Question: What is the name of the tenant mentioned in the document?
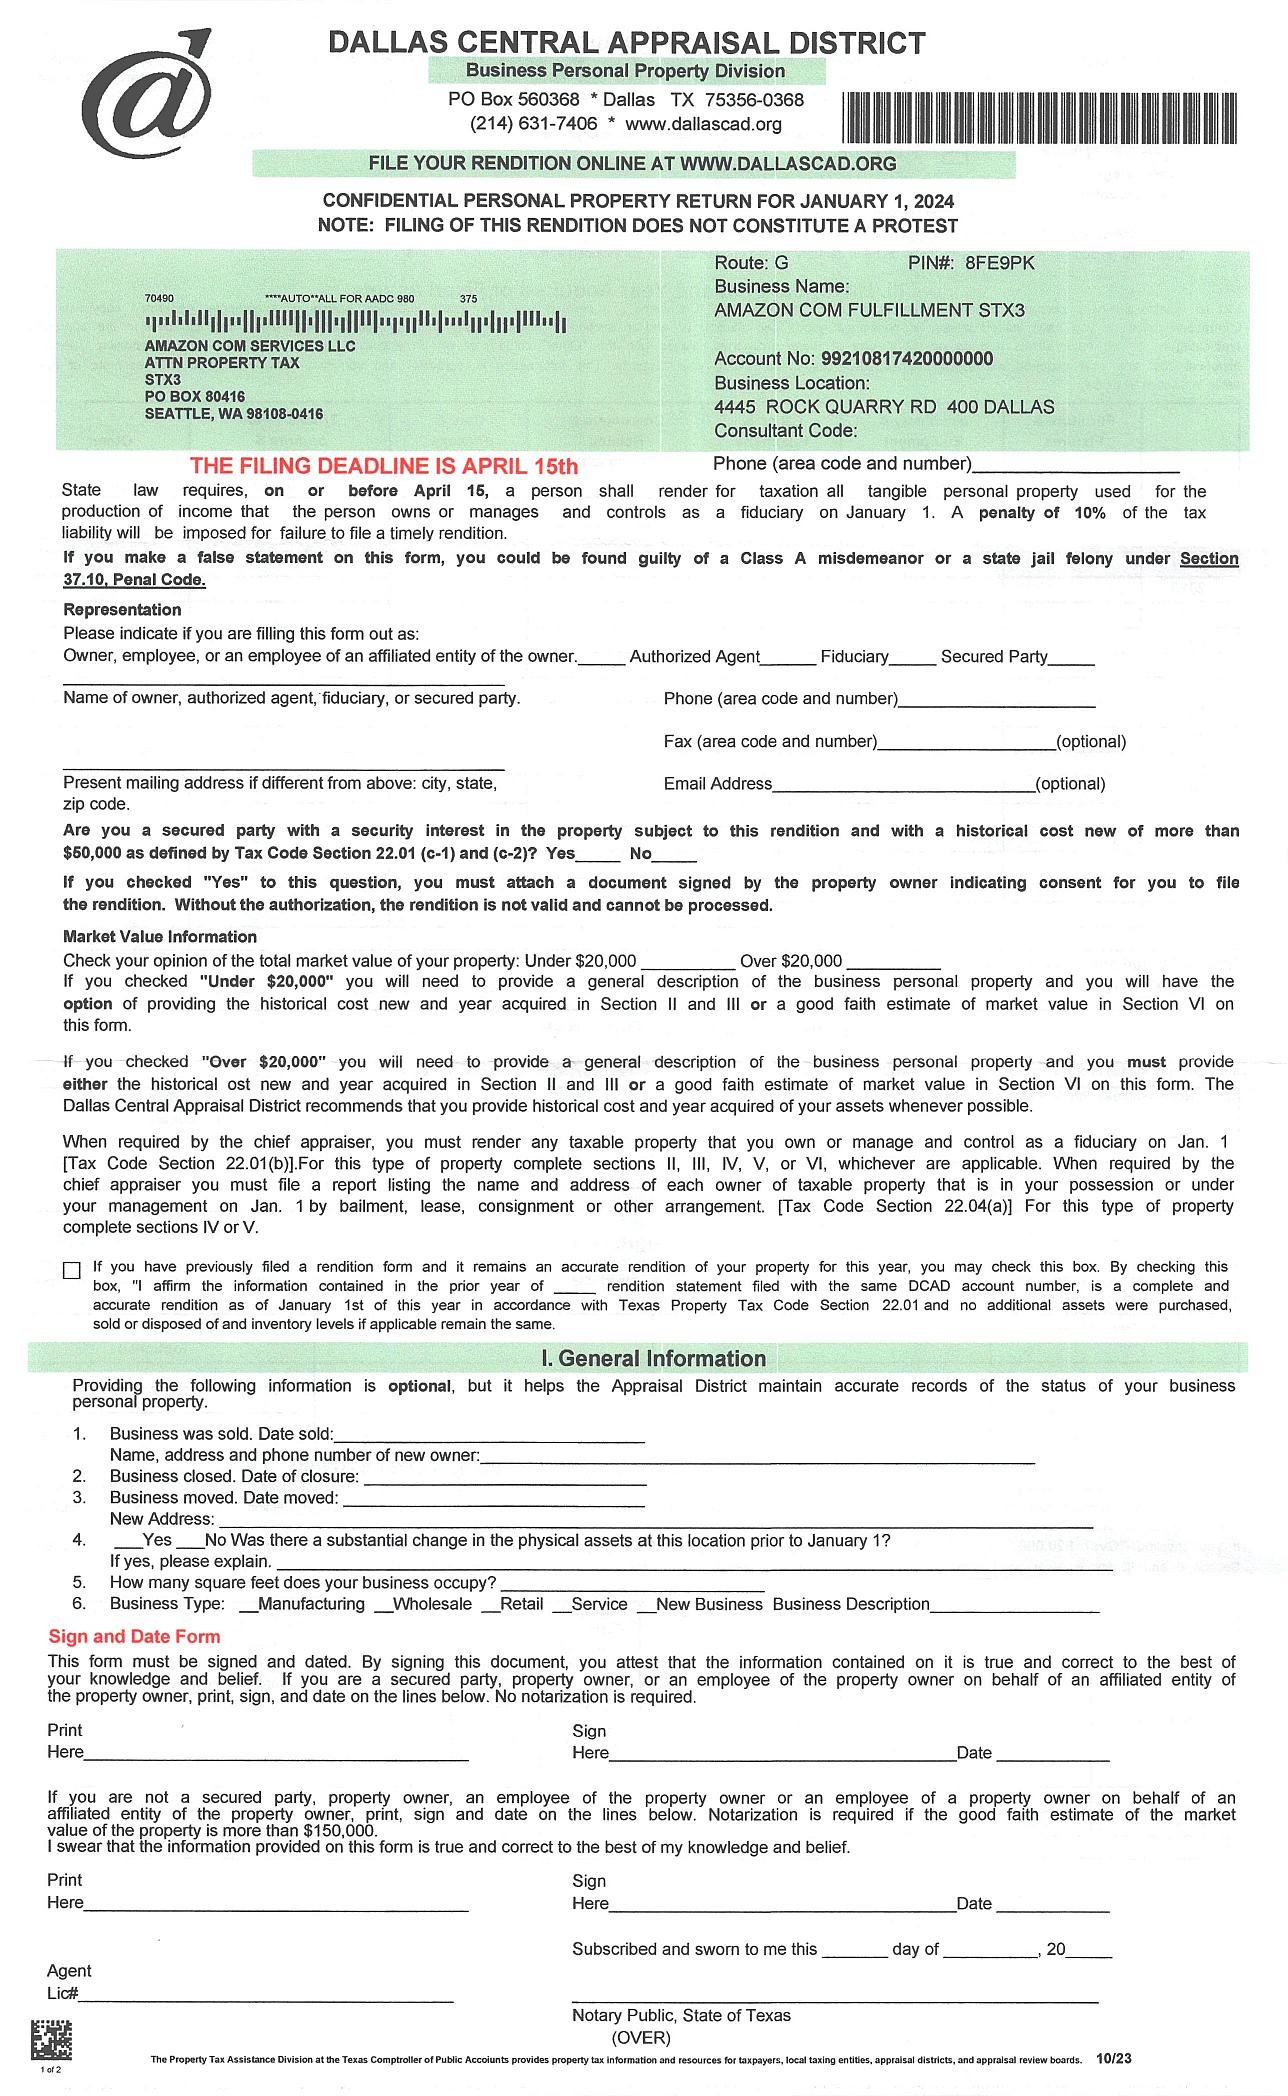
Answer: "AMAZON.COM FULFILLMENT STX3"